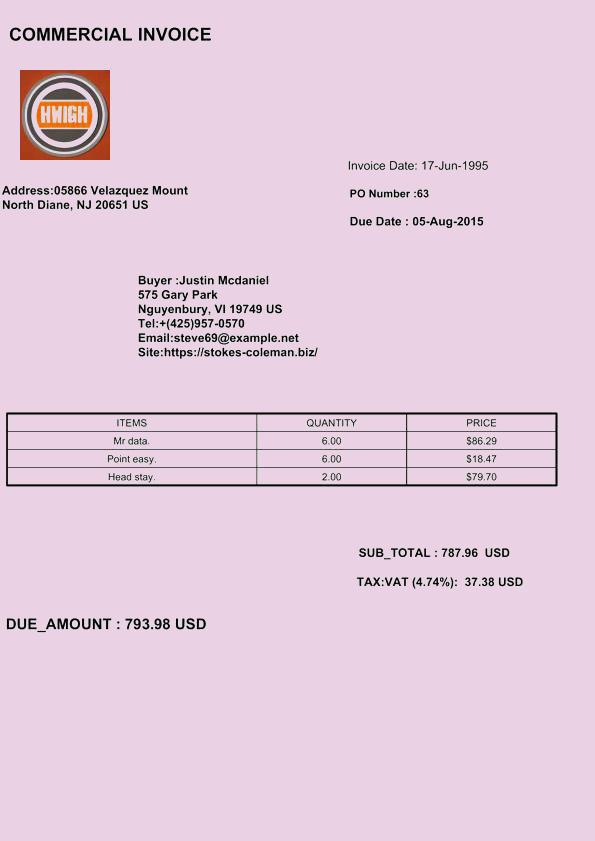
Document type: Invoice